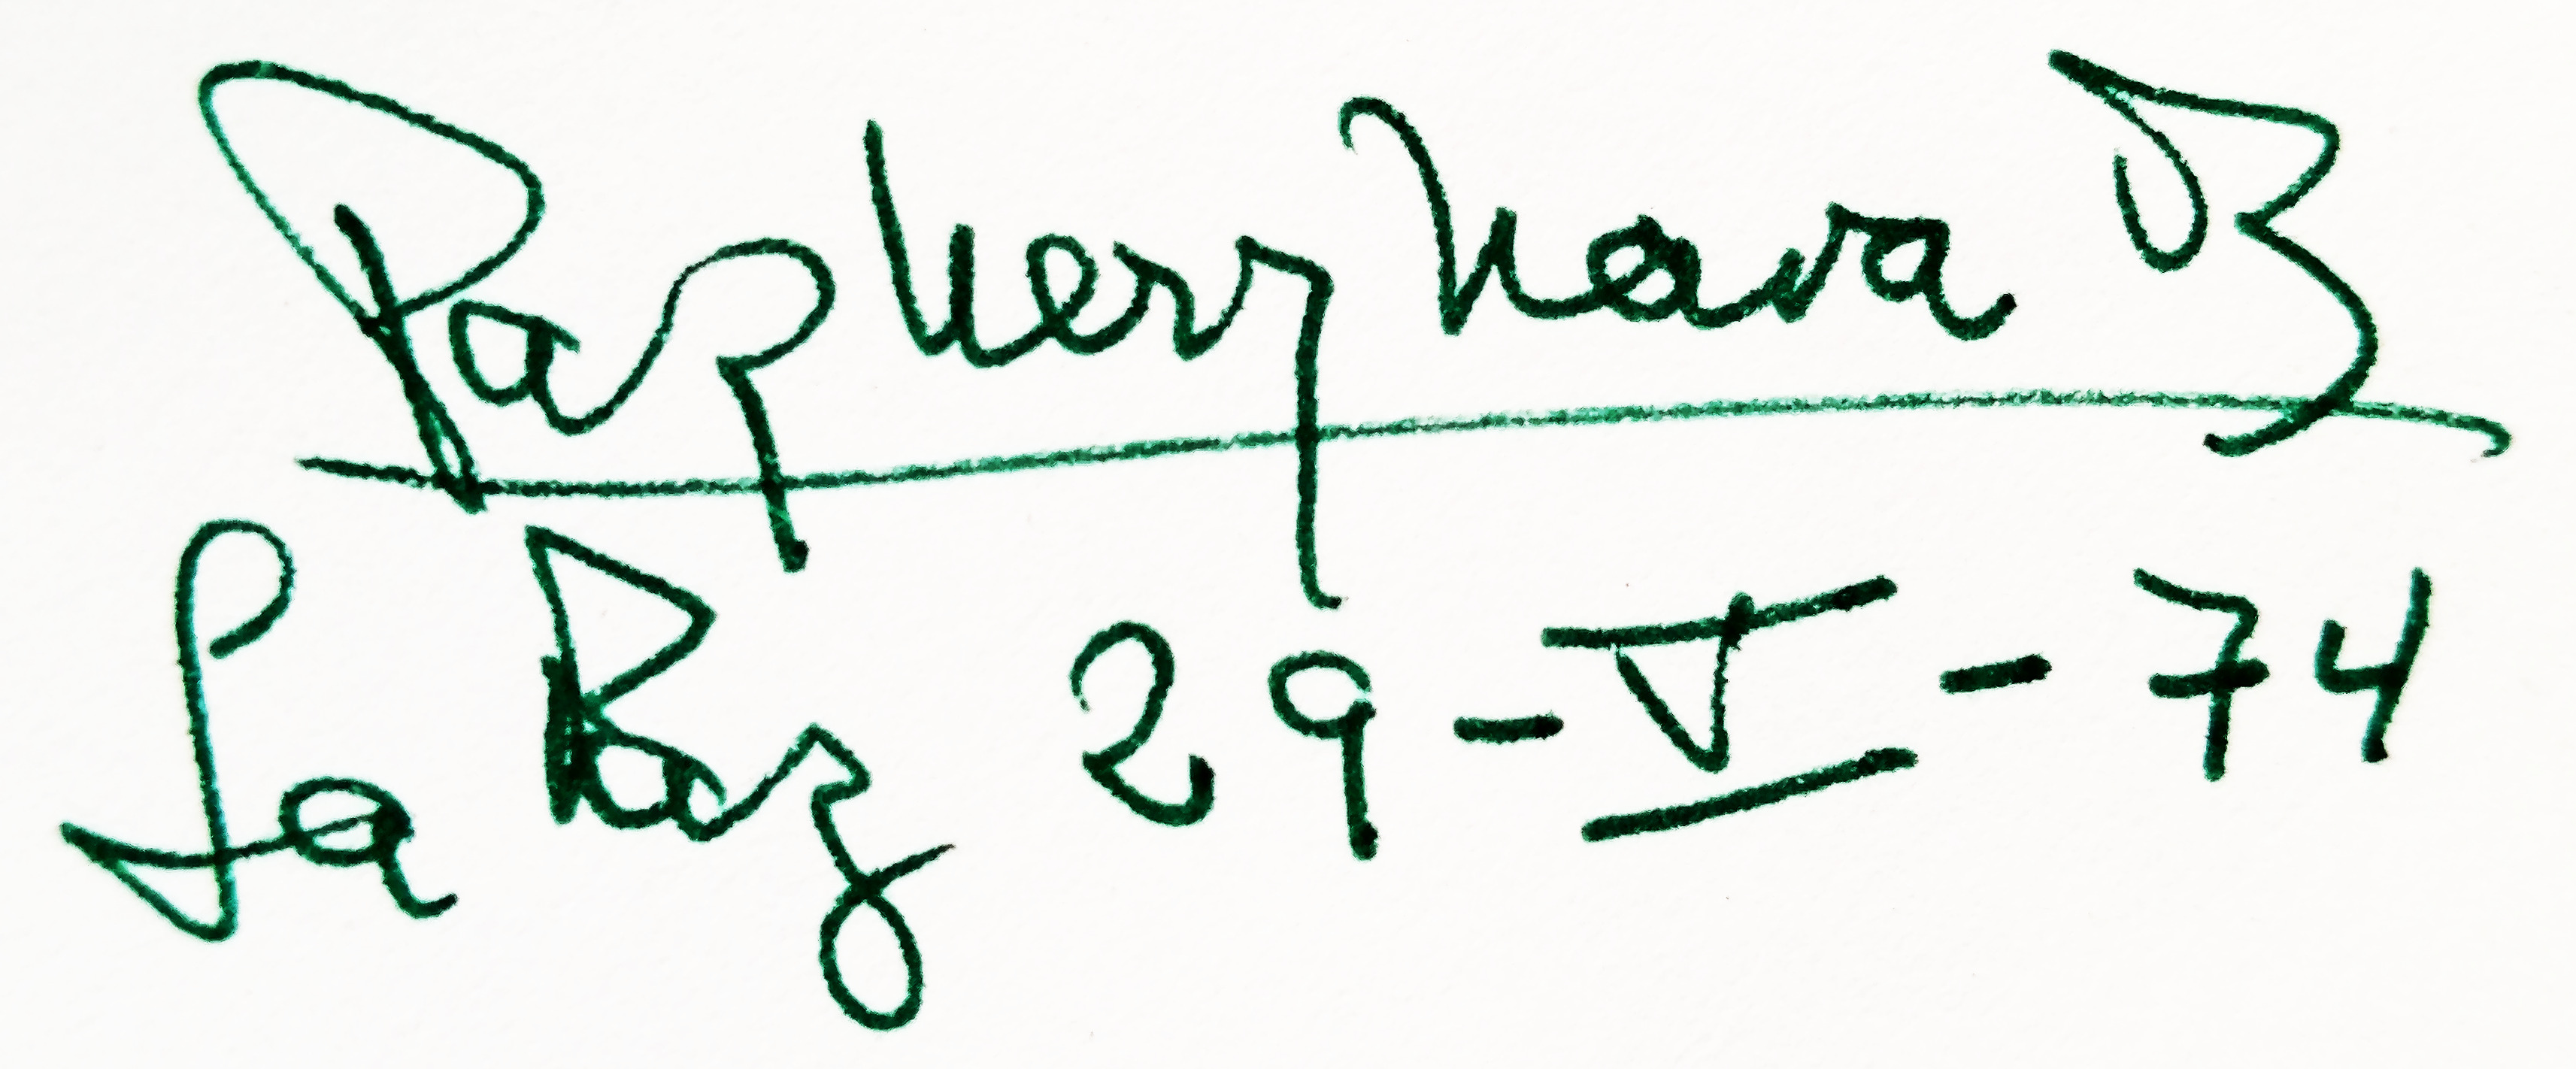
Signature of: paz nery nava